Question: How does the patient history play a role?
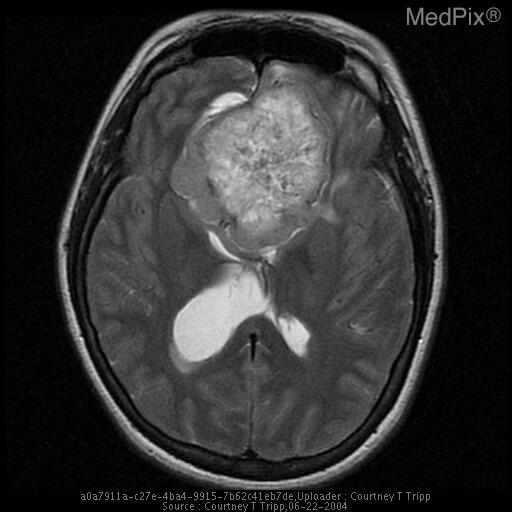
Answer: The patient's history of 39 year-old woman with several month history of bilateral hemianopsia, worse in the morning is key in understanding the case.